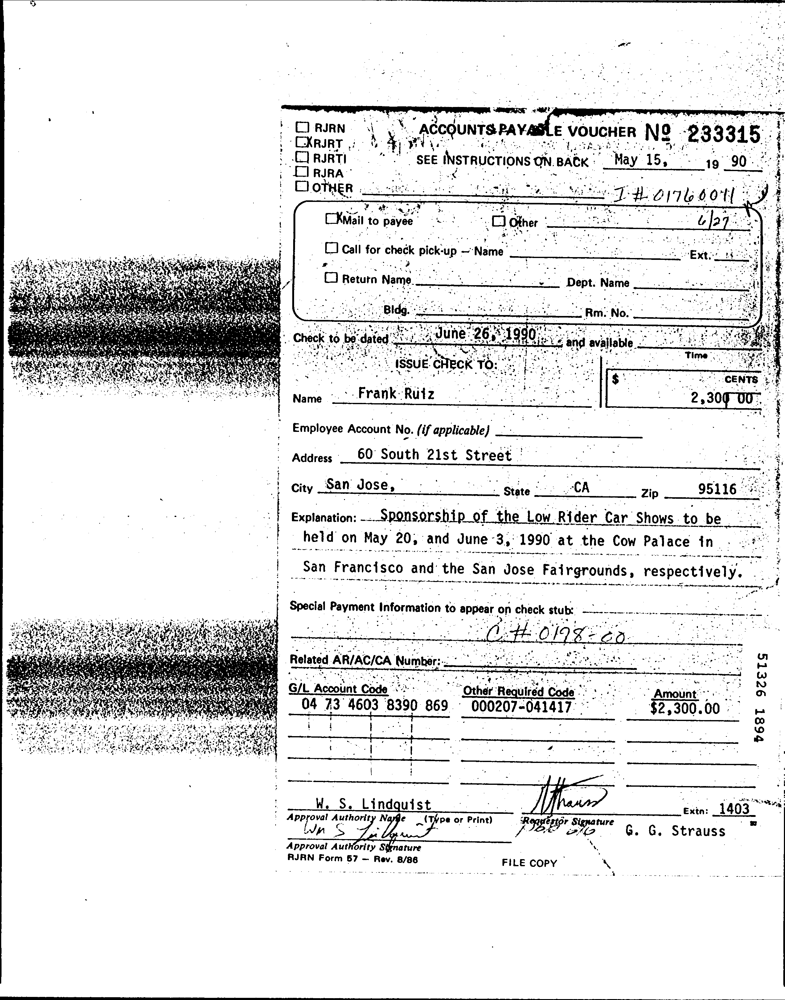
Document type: Invoice